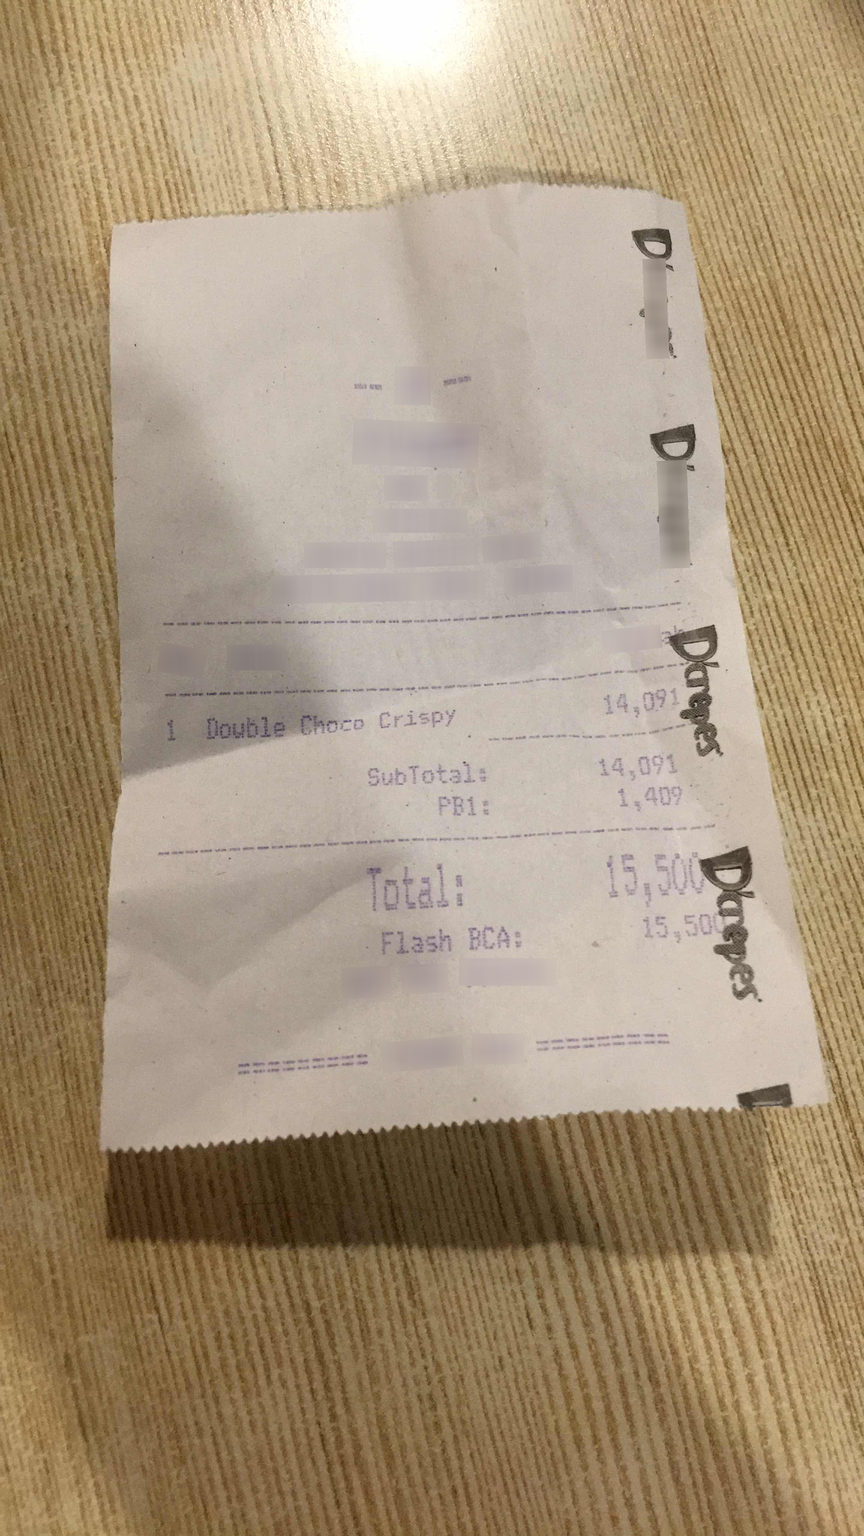
Extraction:
receipt: line_items: name: Double Choco Crispy
price: 14,091
qty: 1
subtotal: 14,091
tax: 1,409
total: 15,500